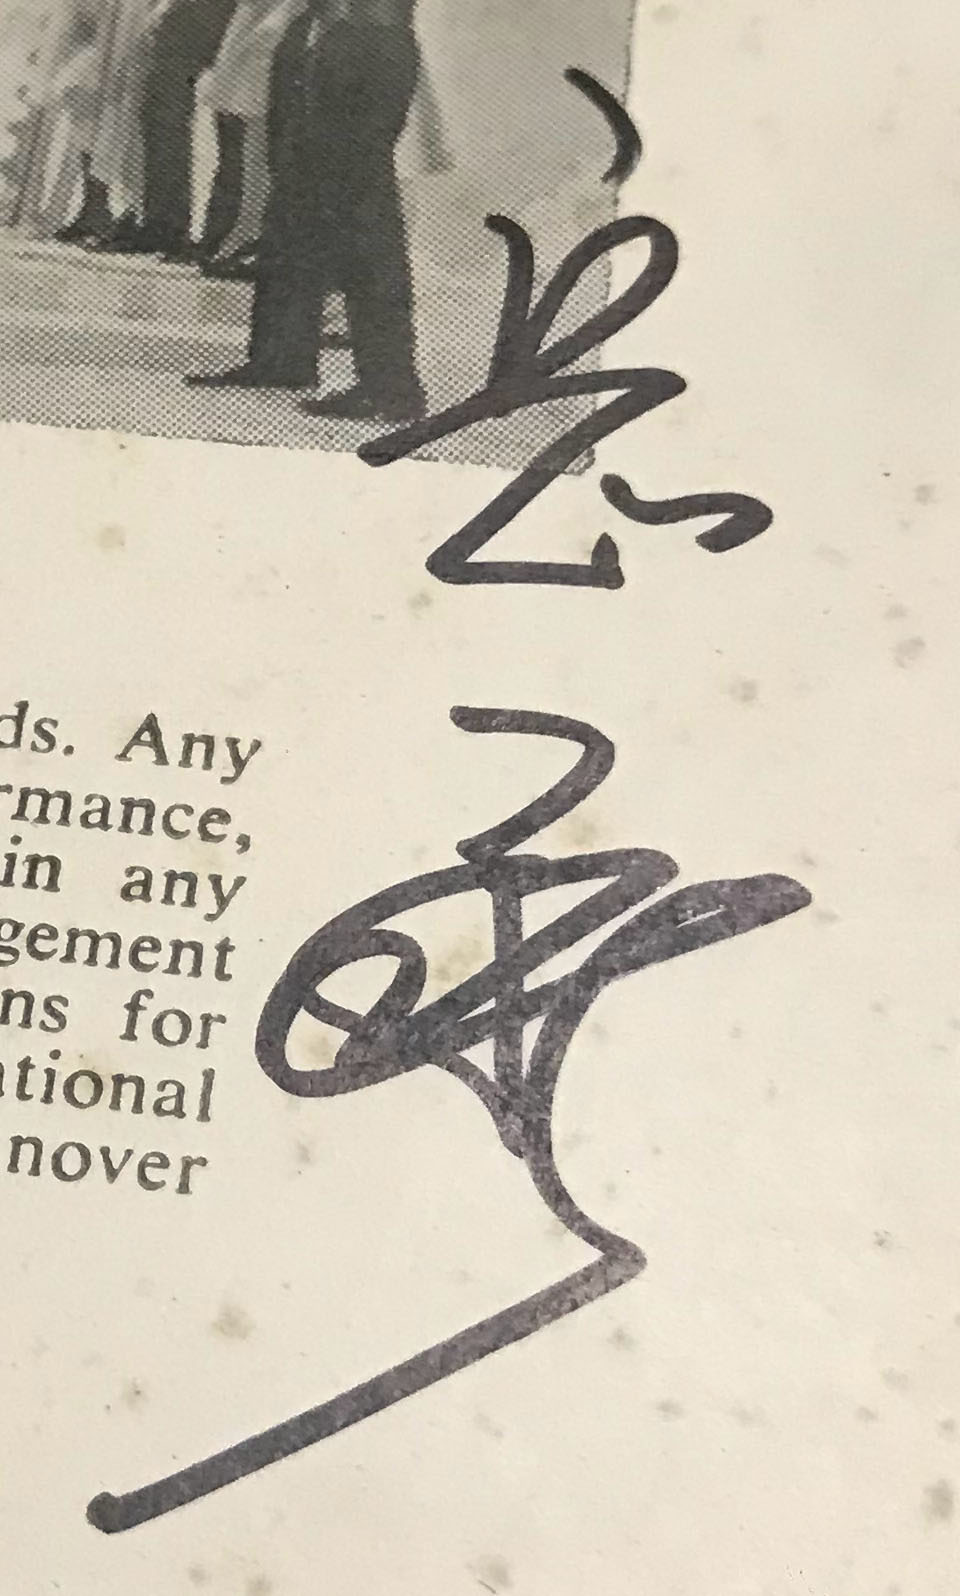
Signature of: yueh hua